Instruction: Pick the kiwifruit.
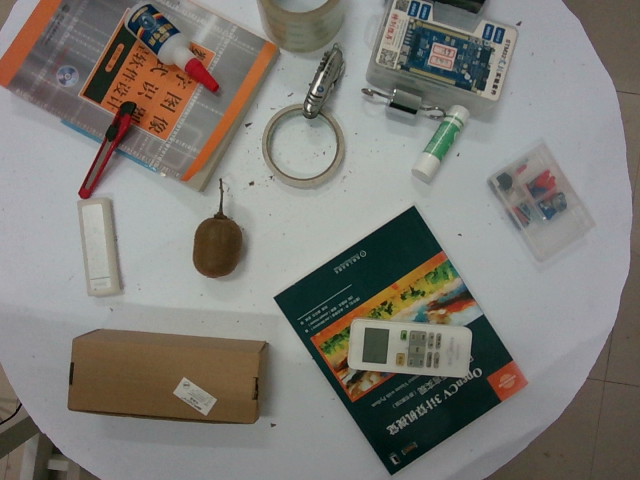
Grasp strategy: vertical